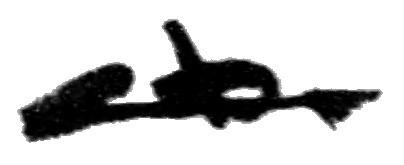
Signature of: takeo miki